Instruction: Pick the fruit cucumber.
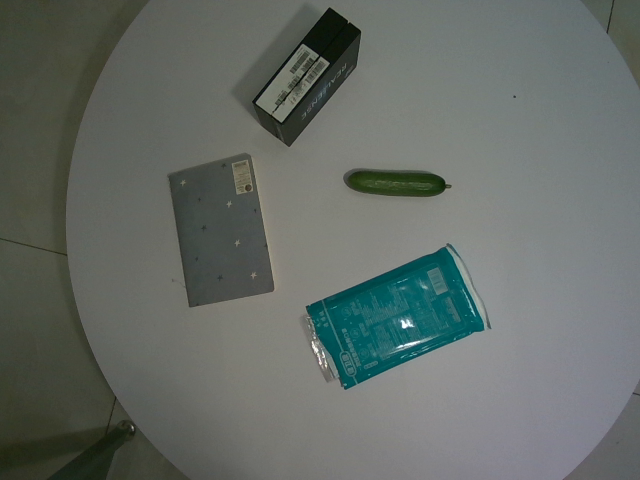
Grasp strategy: vertical